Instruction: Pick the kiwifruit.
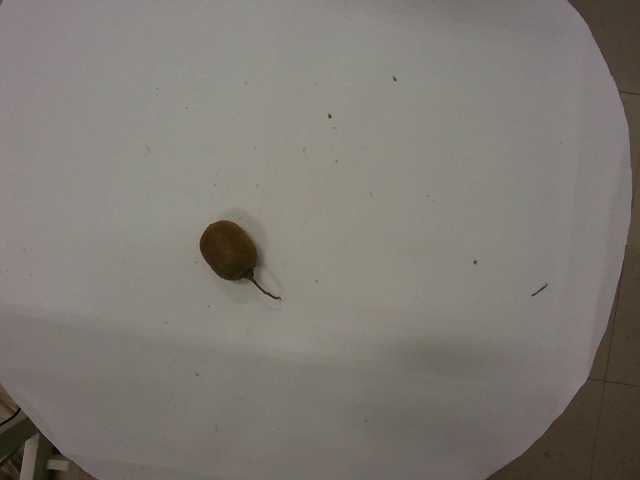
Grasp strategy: vertical